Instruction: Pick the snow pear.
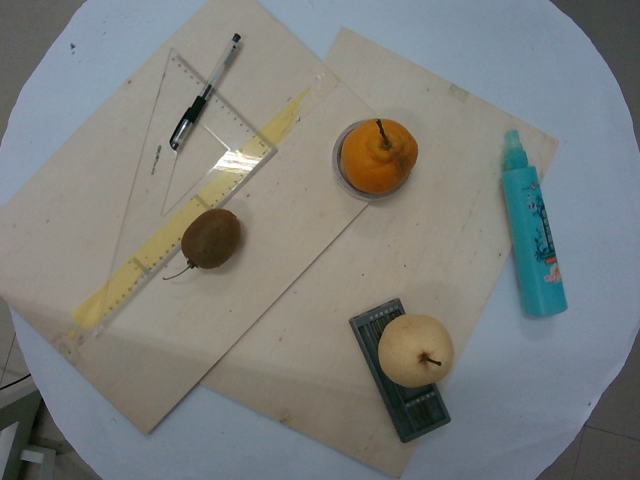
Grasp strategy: vertical